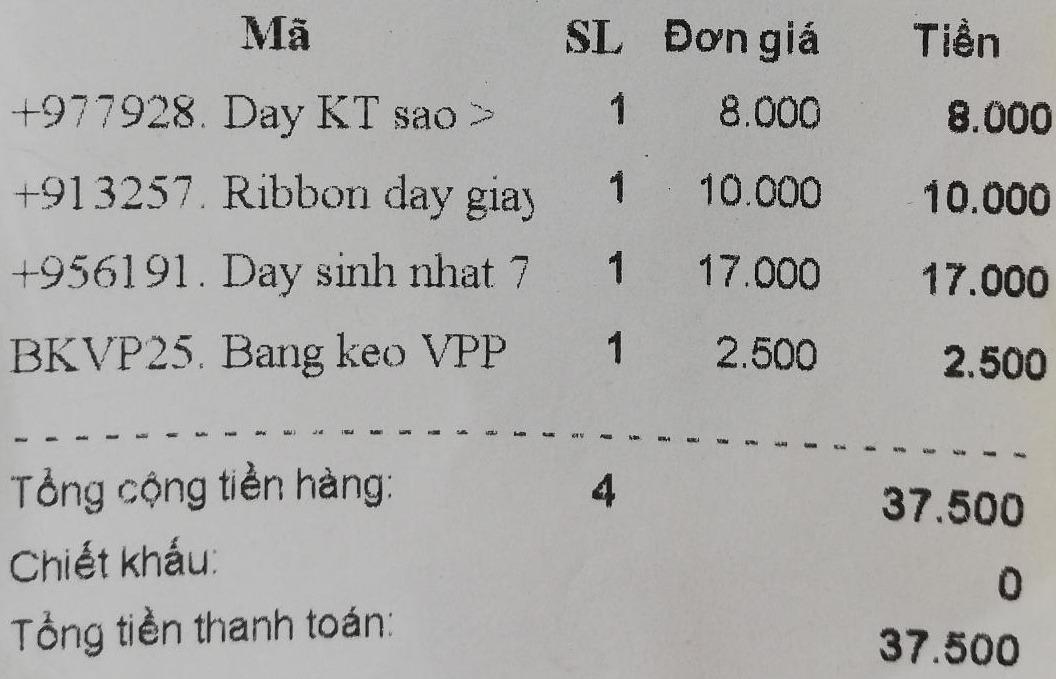
<table>
<tr>
<th>Mã</th>
<th>SL</th>
<th>Đơn giá</th>
<th>Tiền</th>
</tr>
<tr>
<td>+977928. Day KT sao ></td>
<td>1</td>
<td>8.000</td>
<td>8.000</td>
</tr>
<tr>
<td>+913257. Ribbon day giay</td>
<td>1</td>
<td>10.000</td>
<td>10.000</td>
</tr>
<tr>
<td>+956191. Day sinh nhat 7</td>
<td>1</td>
<td>17.000</td>
<td>17.000</td>
</tr>
<tr>
<td>BKVP25. Bang keo VPP</td>
<td>1</td>
<td>2.500</td>
<td>2.500</td>
</tr>
</table>

Tổng cộng tiền hàng: 4 37.500
Chiết khấu: 0
Tổng tiền thanh toán: 37.500